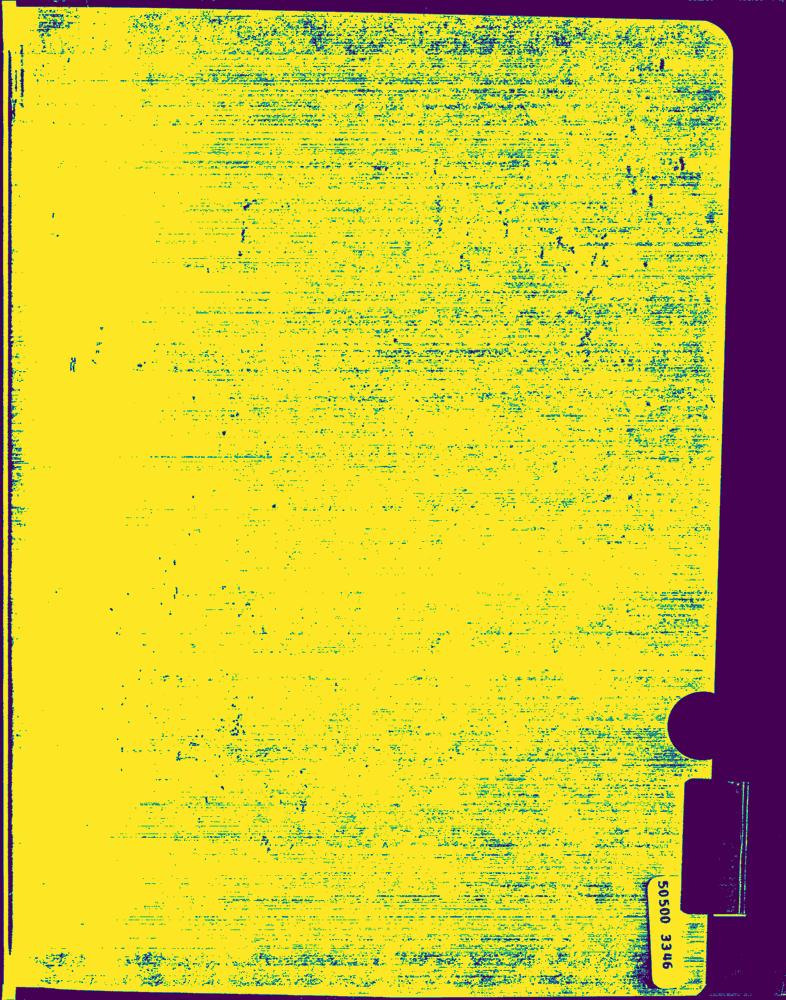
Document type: Hand-Written